Question: Talk about the condition:
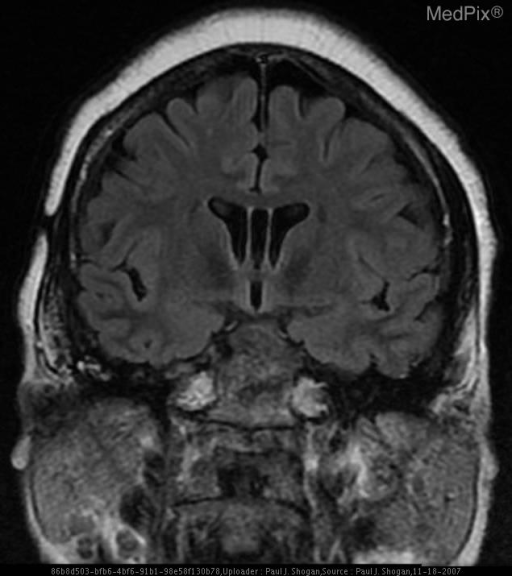
Answer: The disease is discussed as: Lesions/Condition: Epidermoid Tumor

Discussion:

Epidermoid tumors typically occur between the ages of 20 and 60, with the peak incidence in the fourth decade, affecting both men and women equally.

Intracranial epidermoid tumors are congenital inclusion cysts that comprise 1% of primary intracranial neoplasms.  They are thought to arise from the enclosure of ectodermal elements when the neural tube closes at 3-5 weeks gestation.  Additionally, acquired epidermoid tumors may occur as the result of trauma, although this is relatively uncommon in the brain.  Epidermoids are composed of an outer capsule of connective tissue that surrounds a layer of keratinized stratified squamous epithelium and inner cystic fluid that includes debris, keratin, water, and cholesterol.  As the epithelial layer desquamates, the cells accumulate and form a cholesterol-rich layer that gives the tumor its characteristic pearly white appearance.  Epidermoids subtly grow within the CSF spaces, surrounding and encasing adjacent neurovascular structures.  The tumor has an irregular and lobulated cauliflower-like outer surface that shines like a “mother of pearl.”

The majority of intracranial epidermoid tumors are intradural lesions, in the basal subarachnoid spaces occurring off-midline.  Between 40%-50% of cases are found in the cerebellopontine angle cistern.  After schwannoma and meningioma, epidermoid tumors are the third most common cerebellopontine angle mass.  Epidermoid tumors also occur in the sellar and parasellar regions.  Less commonly, epidermoid tumors have been reported in the cerebral hemispheres, brain stem, and rarely in the lateral ventricles.  Approximately ten percent of epidermoid tumors are extradural, occurring in the skull or spine.

Epidermoid tumors are benign slow-growing tumors, and malignant degeneration is extremely rare.

Clinical Features:

Clinical features of epidermoid tumors are usually secondary to the mass effect of the tumor on adjacent structures.  Gait disturbance, cranial neuropathies, and occasionally seizures are presenting symptoms.  Hydrocephalus is not commonly seen with intracranial epidermoid tumors.   Additionally, symptoms related to chemical meningitis caused by leakage of tumor contents into the subarachnoid space may be seen.

Radiology:

Epidermoid tumors on CT are well-circumscribed, homogenous lobulated extra-axial masses, that are nonenhancing, and hypoattenuating, and are similar to CSF, secondary to the presence of solid cholesterol and/or loculated CSF within the tumor, and rarely demonstrate calcification.

MR imaging is the best modality for evaluating these tumors.  Typically, epidermoid tumors demonstrate a lamellated appearance on MR imaging, secondary to the desquamated squamous epithelium.  Most epidermoid tumors have signal intensities that are near CSF signal, low to intermediate on T1 weighted images, and slightly hyperintense on T2 weighted images.  The main differential diagnostic consideration is that of an arachnoid cyst, with arachnoid cyst following the signal intensity patterns of CSF with all MR pulse sequences, whereas epidermoid tumors are not hypointense on FLAIR images and demonstrate areas of hyperintense signal relative to CSF.  Furthermore, on DW images, epidermoid tumors demonstrate restricted diffusion, which is not characteristic of arachnoid cysts.  Additionally, approximately 25% of epidermoid tumors will demonstrate a thin rim of peripheral enhancement following the administration of contrast material.  Furthermore, employing the use of a high resolution gradient-echo T2 sequence, such as 3D Fast Imaging Employing STeady-state Acquisition (FIESTA) the lamellated epidermoid tumor is clearly depicted as low signal intensity as it is contrasted against a hyperintense CSF background, achieving a precise preoperative assessment of surgical anatomy.

Finally, the signal characteristics of epidermoid tumors vary depending on its composition.  Rarely, epidermoids will appear hyperattenuated on CT, secondary to elevated protein content, with reversal of signal characteristics on MR imaging, high signal intensity on T1WI, and low signal intensity on T2WI.

Treatment:

Subtotal resection is usually performed to alleviate compression of adjacent structures, and to avoid damaging vital structures.  The reported rate of recurrence of epidermoid tumors is highly variable.